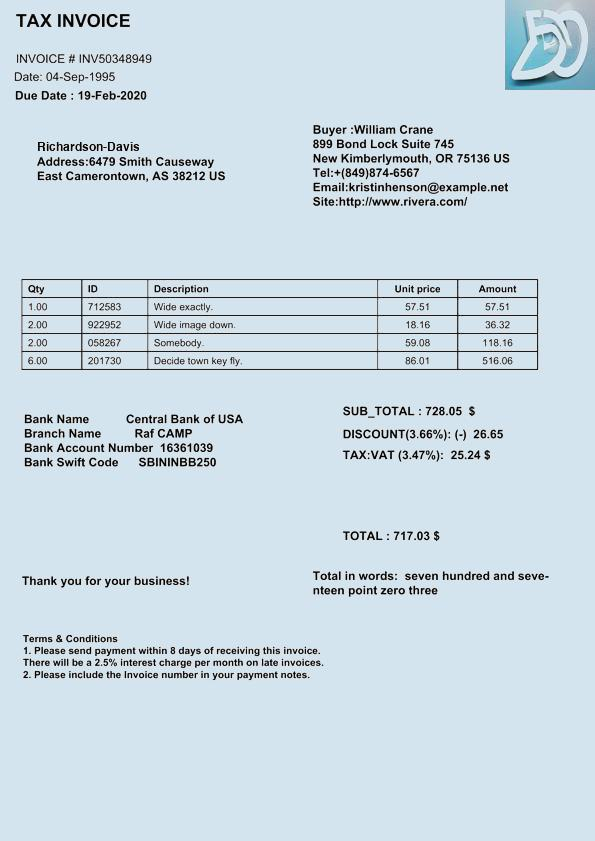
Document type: Invoice